Question: What was observed in the imaging?
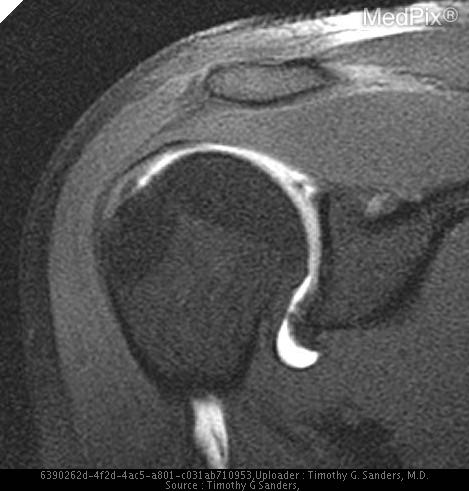
Answer: The imaging shows T1-weighted axial and coronal images with fat-saturation of the shoulder following intra-articular administration of gadolinium. The coronal image demonstrates an irregular collection of contrast extending into the normally dark triangular appearing superior labrum. Axial image demonstrates an irregular collection of contrast between the frayed appearing posterior superior labrum and the posterior glenoid. The Biceps anchor appears normal. Ti-weighted coronal image with fat-saturation demonstrates an irregular collection of contrast extending into the superior labrum..